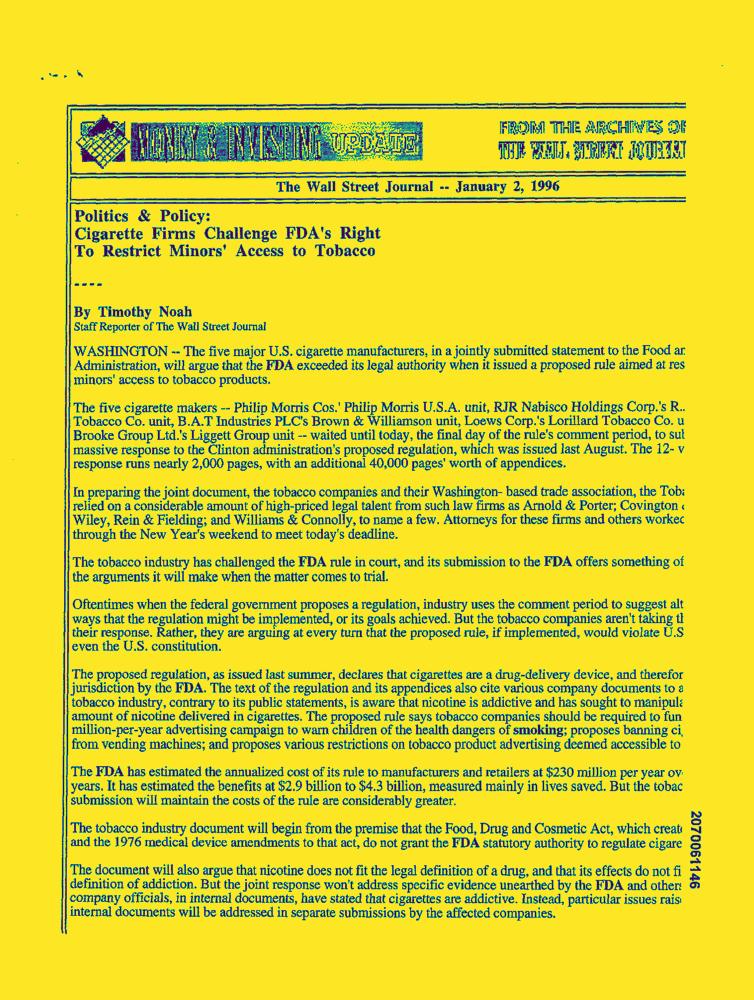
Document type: News-Article